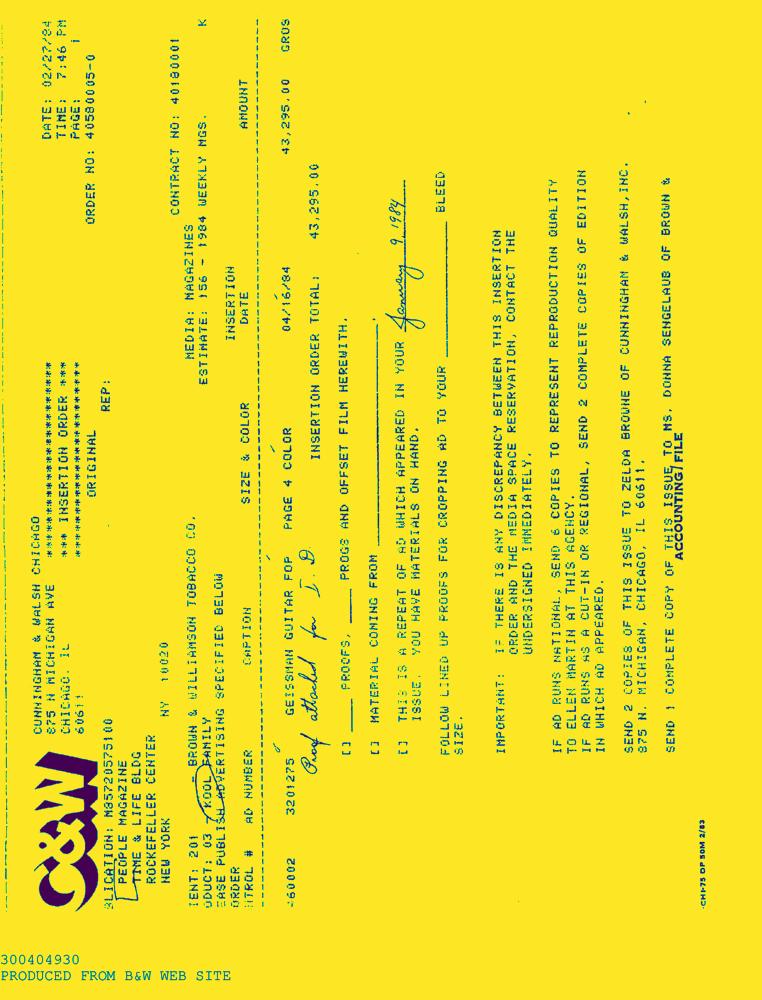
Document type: AD